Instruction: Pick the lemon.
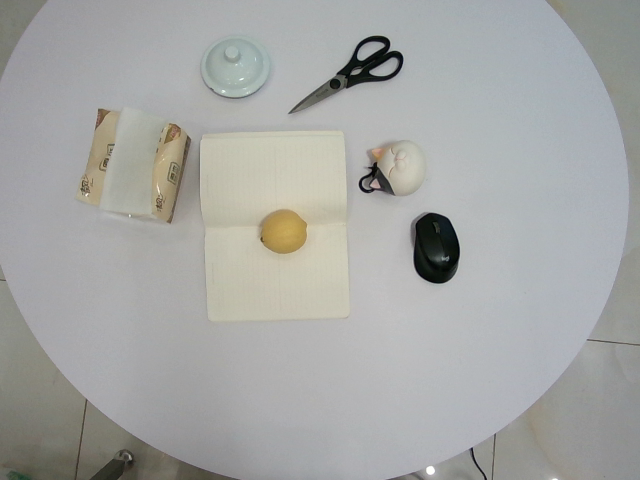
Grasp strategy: vertical